Question: Describe the condition in detail:
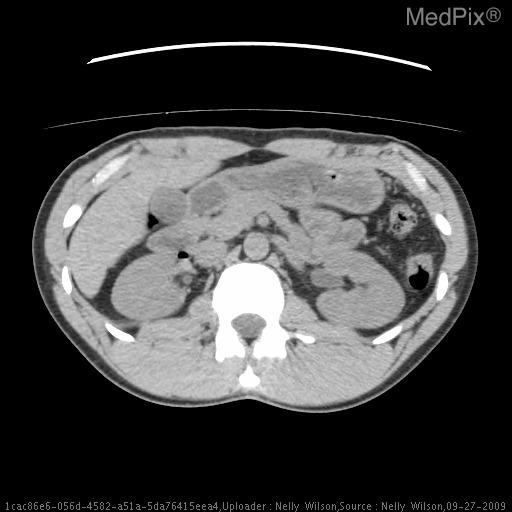
Answer: The disease is discussed as: The term “faceless kidney” most often refers to the presence of a duplicated renal collecting system; however, this term has also been used to describe anything which obliterates the renal sinus on imaging.  Most patients with duplex collecting systems are asymptomatic (abnormalities are usually noted incidentally), but it is important to note that duplex systems are more likely to be associated with ureteropelvic obstruction, reflux, and infections.

Various imaging modalities may be useful in suggesting duplication, but CT is the superior modality for diagnosis.  Plain films will usually exhibit a duplex kidney which is longer than the nonduplex kidney (1-3 cm longer), but this is nonspecific.  Excretory urography may further characterize the renal anatomy and delineate anomalies, but may also prove difficult in discerning obstruction versus renal mass.  The use of ultrasound may show the presence of two collecting systems with intervening parenchyma, but does not rule out an intrarenal mass.  CT, however,  is useful in detecting obstruction and further characterizing the renal parenchyma.  It may also be valuable in illustrating partial versus complete duplication of ureters and ureter insertion points in the bladder.  On transverse CT sections, scans of the upper and lower poles will exhibit normal morphology but will not show the presence of both renal pelvices.  It’s at the junction of the fused poles that one can appreciate the “faceless kidney” due to the absence of vascular and collecting system elements.